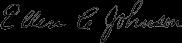
Signature of: ellen cheney johnson